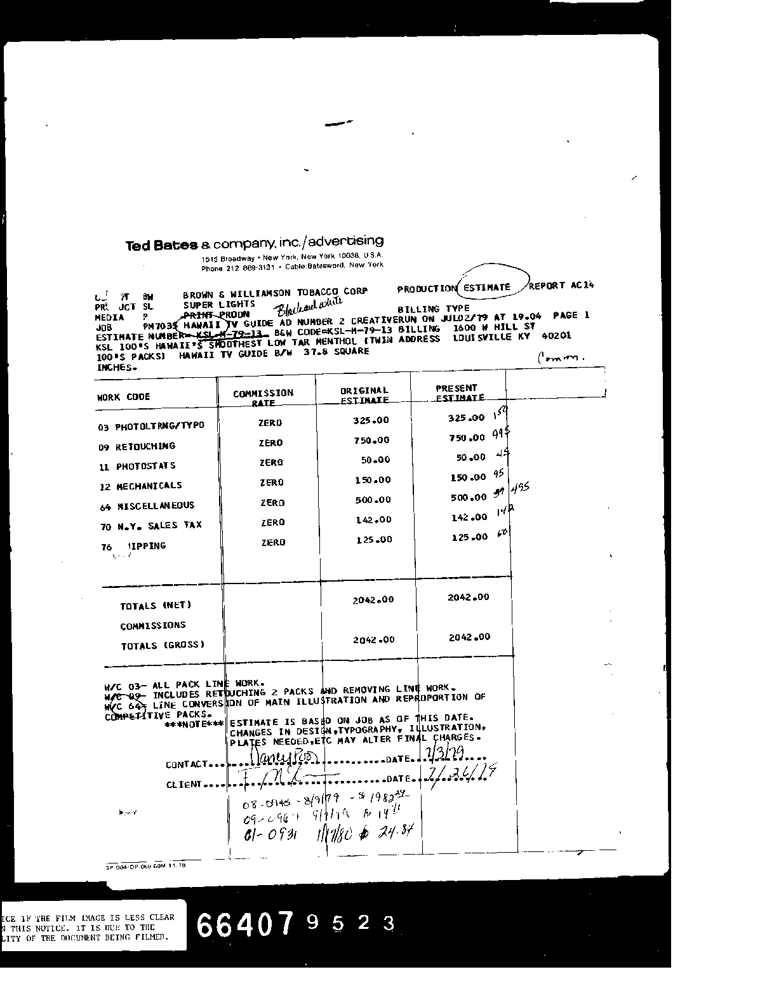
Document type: Invoice